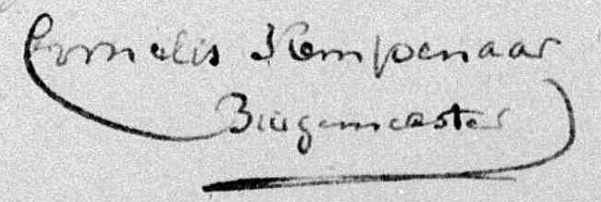
Signature of: cornelis kempenaar